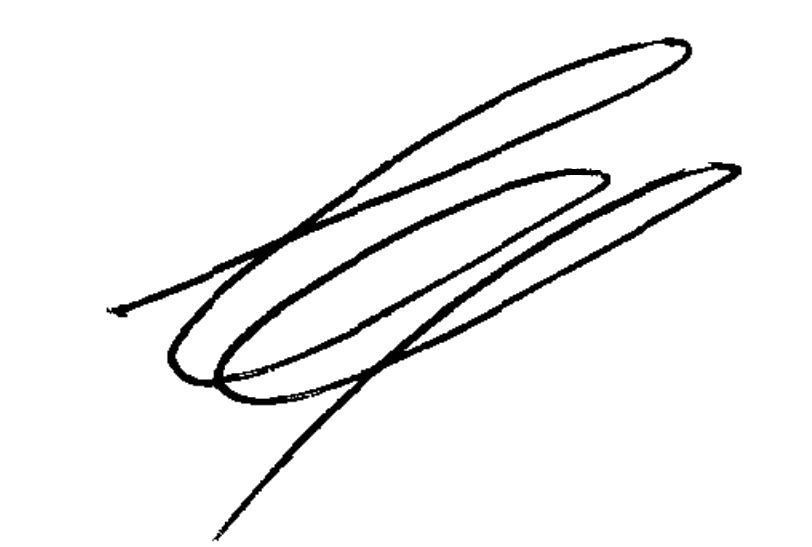
Signature of: sergei ivanovich furgal